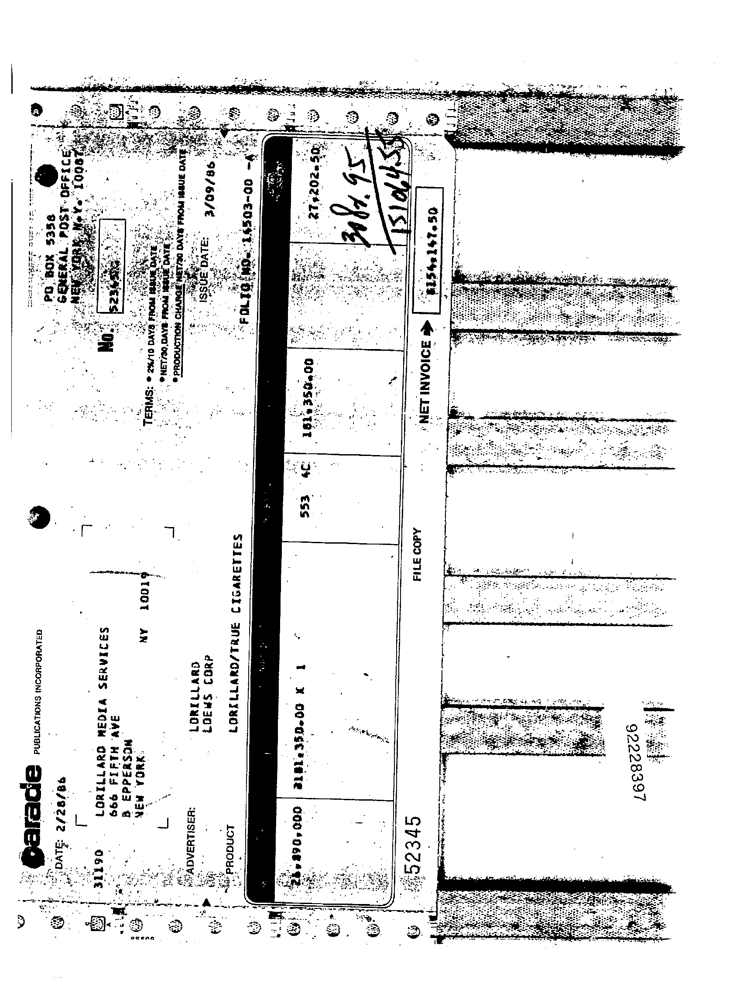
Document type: Invoice